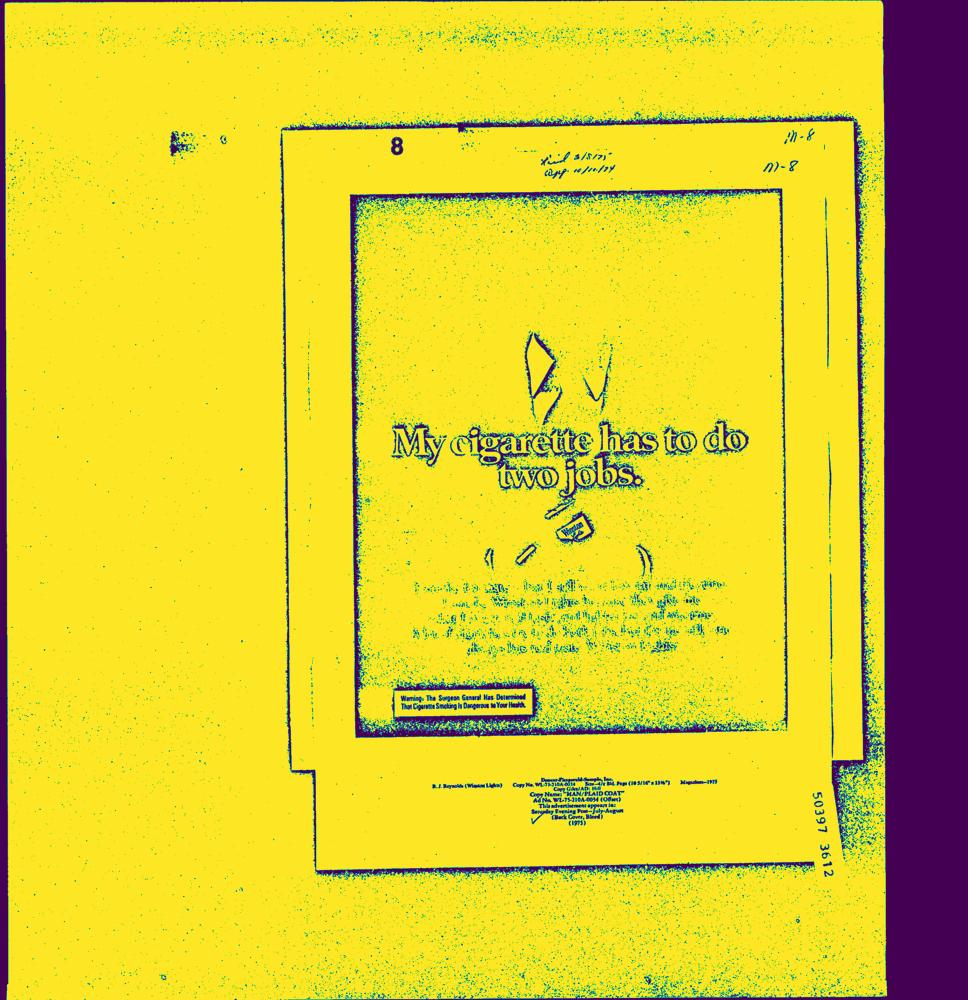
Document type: AD